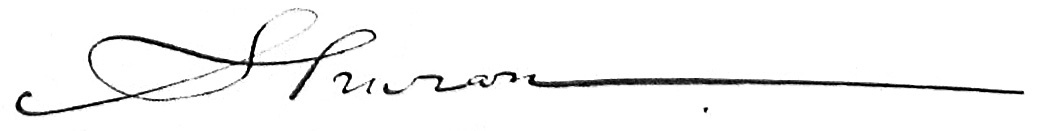
Signature of: milan i obrenović